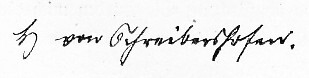
Signature of: hedwig von schreibershofen